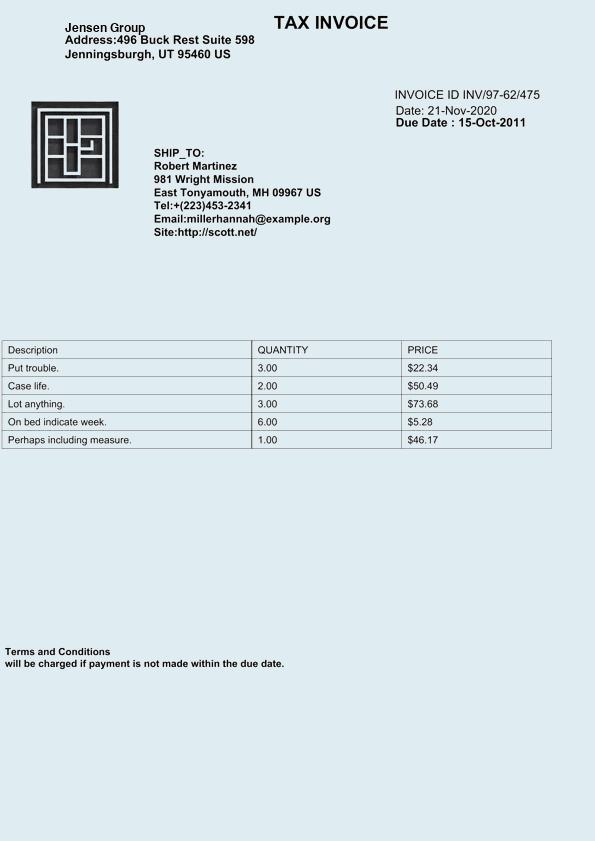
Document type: Invoice